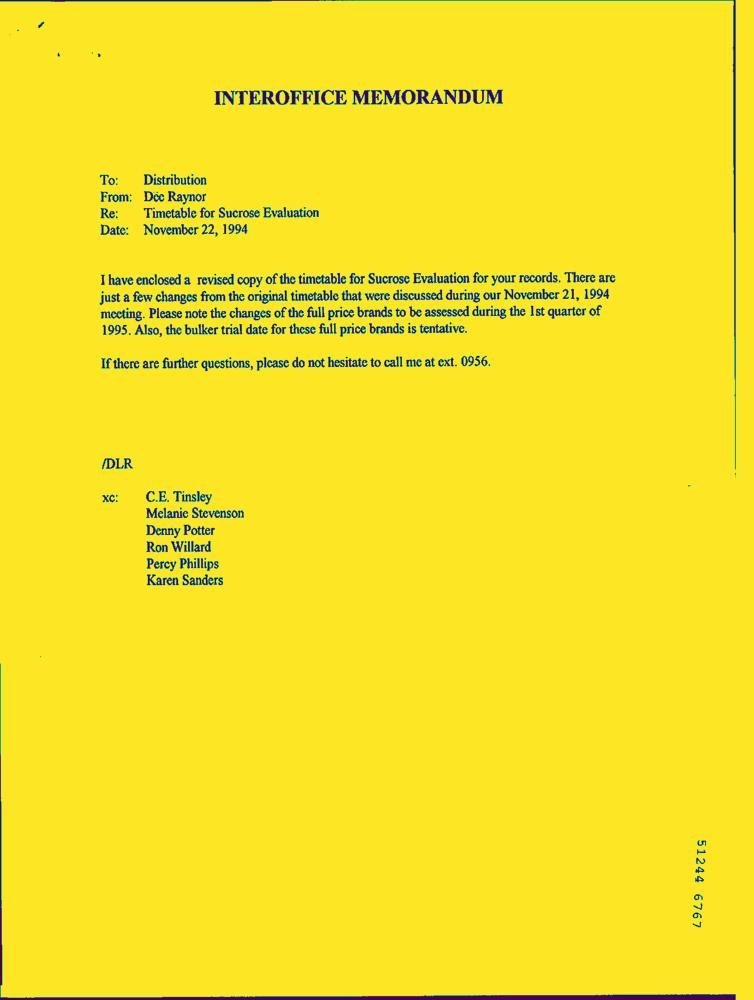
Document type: Letter-Doc